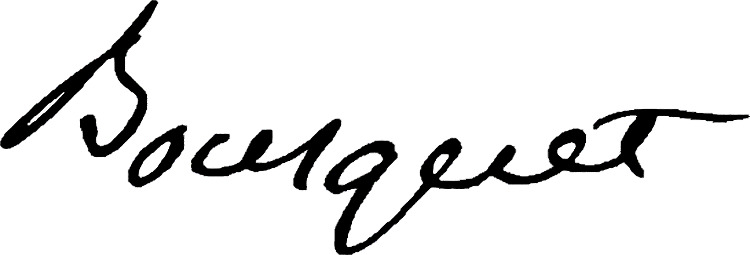
Signature of: jean bousquet